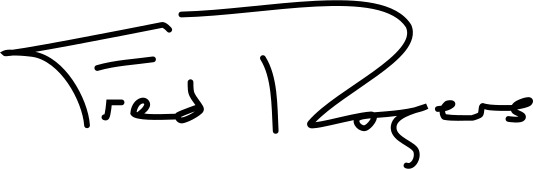
Signature of: fred rogers